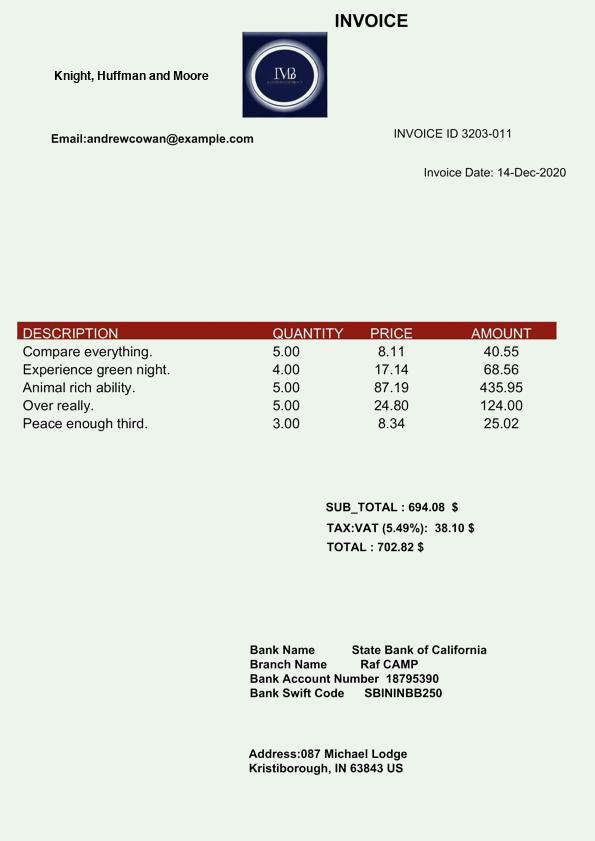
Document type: Invoice